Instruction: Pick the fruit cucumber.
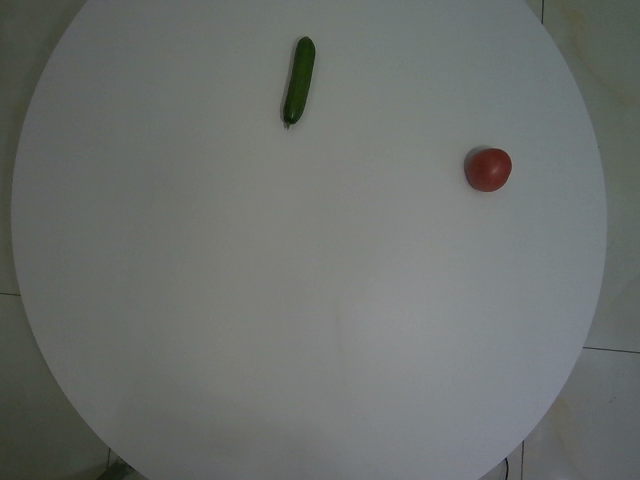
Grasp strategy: vertical